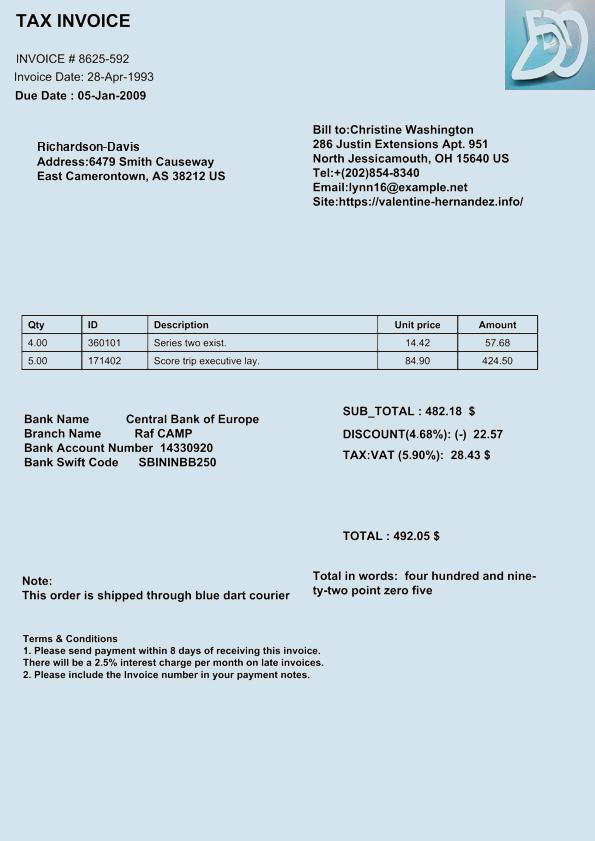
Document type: Invoice